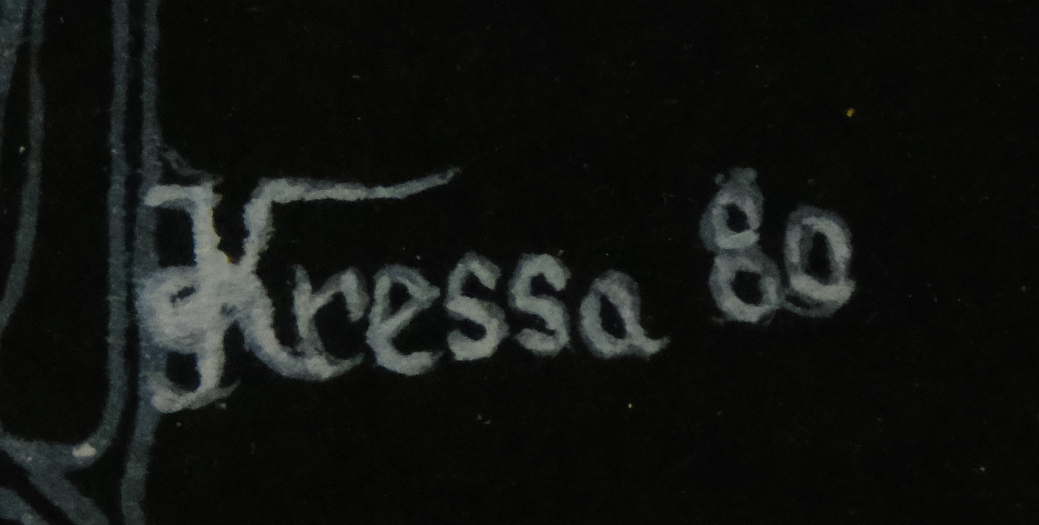
Signature of: lubomír kressa